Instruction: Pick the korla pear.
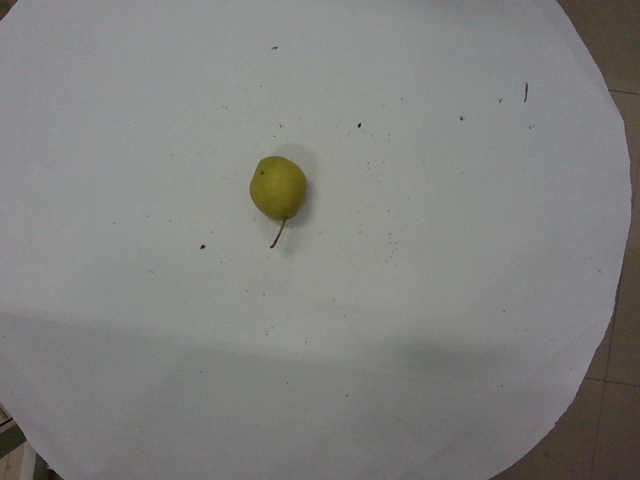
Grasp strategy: vertical